Question: How is the history relevant to the case?
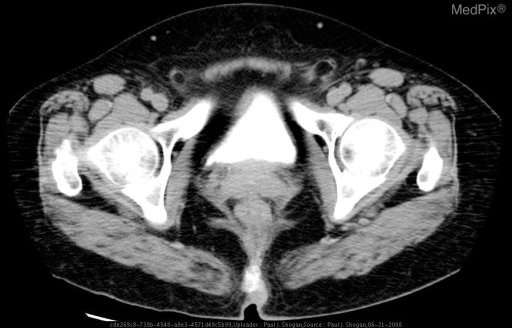
Answer: The patient's history of 71 year old female, status post hysterectomy presenting with feces per the vagina. is key in understanding the case.